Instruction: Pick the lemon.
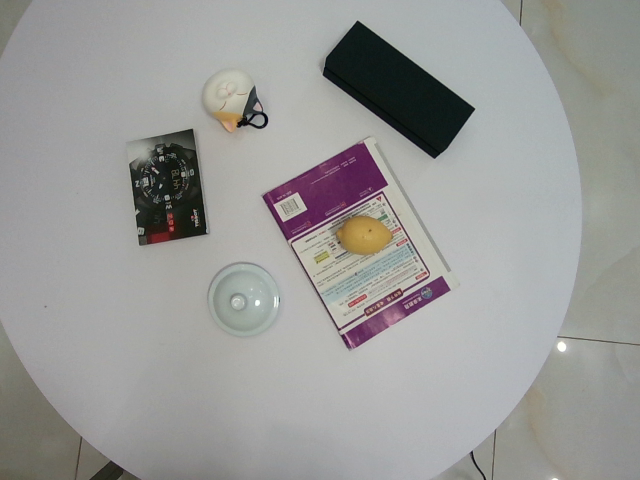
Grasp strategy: vertical